Question: Talk about the condition:
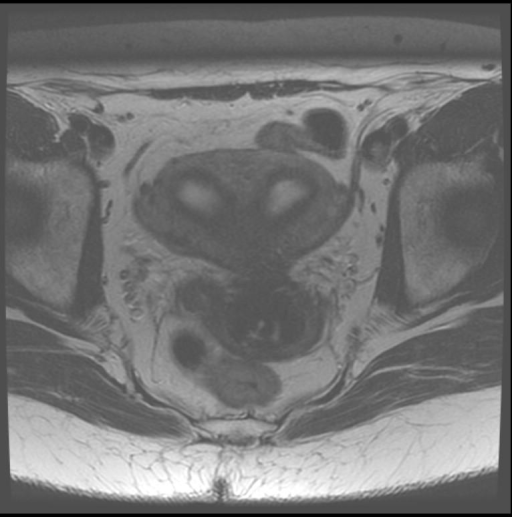
Answer: The disease is discussed as: Defects in mullerian duct development, fusion, or resorption occur in approximately 1% of women.  There are 7 classifications of these congenital uterine anomalies.  Some of these are associated with renal anomalies and/or infertility.  Class I is partial or complete absence of the uterus and/or cervix.  Class II is a unicornuate uterus which results from agenesis of one of the mullerian ducts.  This is associated with the absence of the ipsilateral kidney.  Class III is a fusion anomaly in which there us 2 separate uterus horns, cervices, and vaginas.  Bicornuate uterus (class IV) is characterized by 2 uterine horns but one cervix and vagina.  It is caused by incomplete resorption of the uterine septum.  However, the septum is composed of myometrium and often doesn't extend the entire length of the uterine cavity.  These features distinguish it from a septate uterus in which there is a fibrous septum. These patients are typically asymptomatic and no treatment is typically necessary.  Most of these women maintain their fertility.  However, there is an association between bicornuate uterus and incompetent cervix.  Class V and VI are septate uterus (high incidence of infertility) and T-shaped uterus (results from diethylstilbestrol exposure inutero), respectively.

Hysterosalpingography is often used to evaluate the uterine cavity, while US is the typical screening exam for uterine wall abnormalities.  MR is the best imaging modality to more definitively define the anatomy.  It is often able to characterize a uterine anomaly that was unclear on one of the other imaging modalities.